Question: What was observed in the imaging?
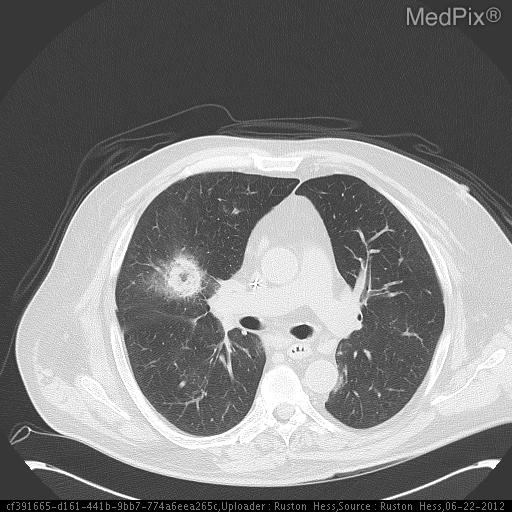
Answer: The imaging shows CT Chest with and without contrast:
Pulmonary nodule noted with surrounding "ground glass opacification" with 2.9cm mass within the right middle lobe with central cavitation. CT Chest with and without contrast:
Pulmonary nodule with surrounding ground glass opacification halo with 2.9cm mass within the RML with central cavitation.  Very concerning for angioinvasive aspergillosis given patients severely neutropenic state..